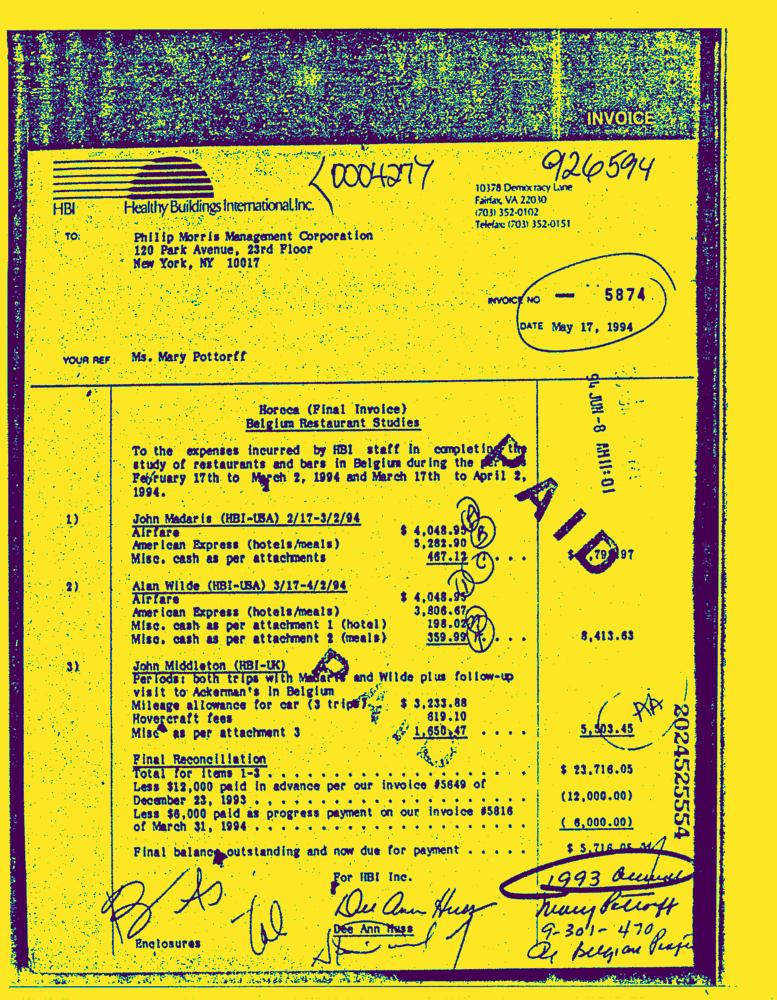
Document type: Invoice-Doc